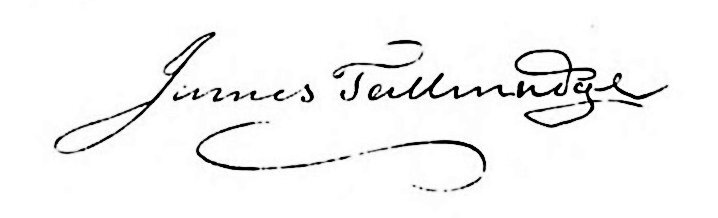
Signature of: james tallmadge jr